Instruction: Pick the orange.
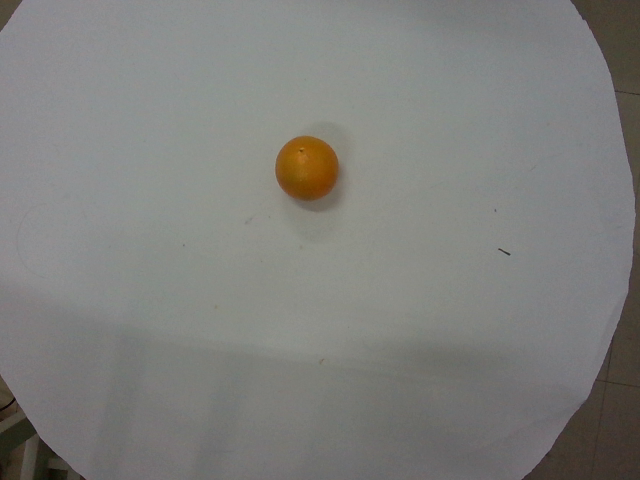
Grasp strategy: vertical